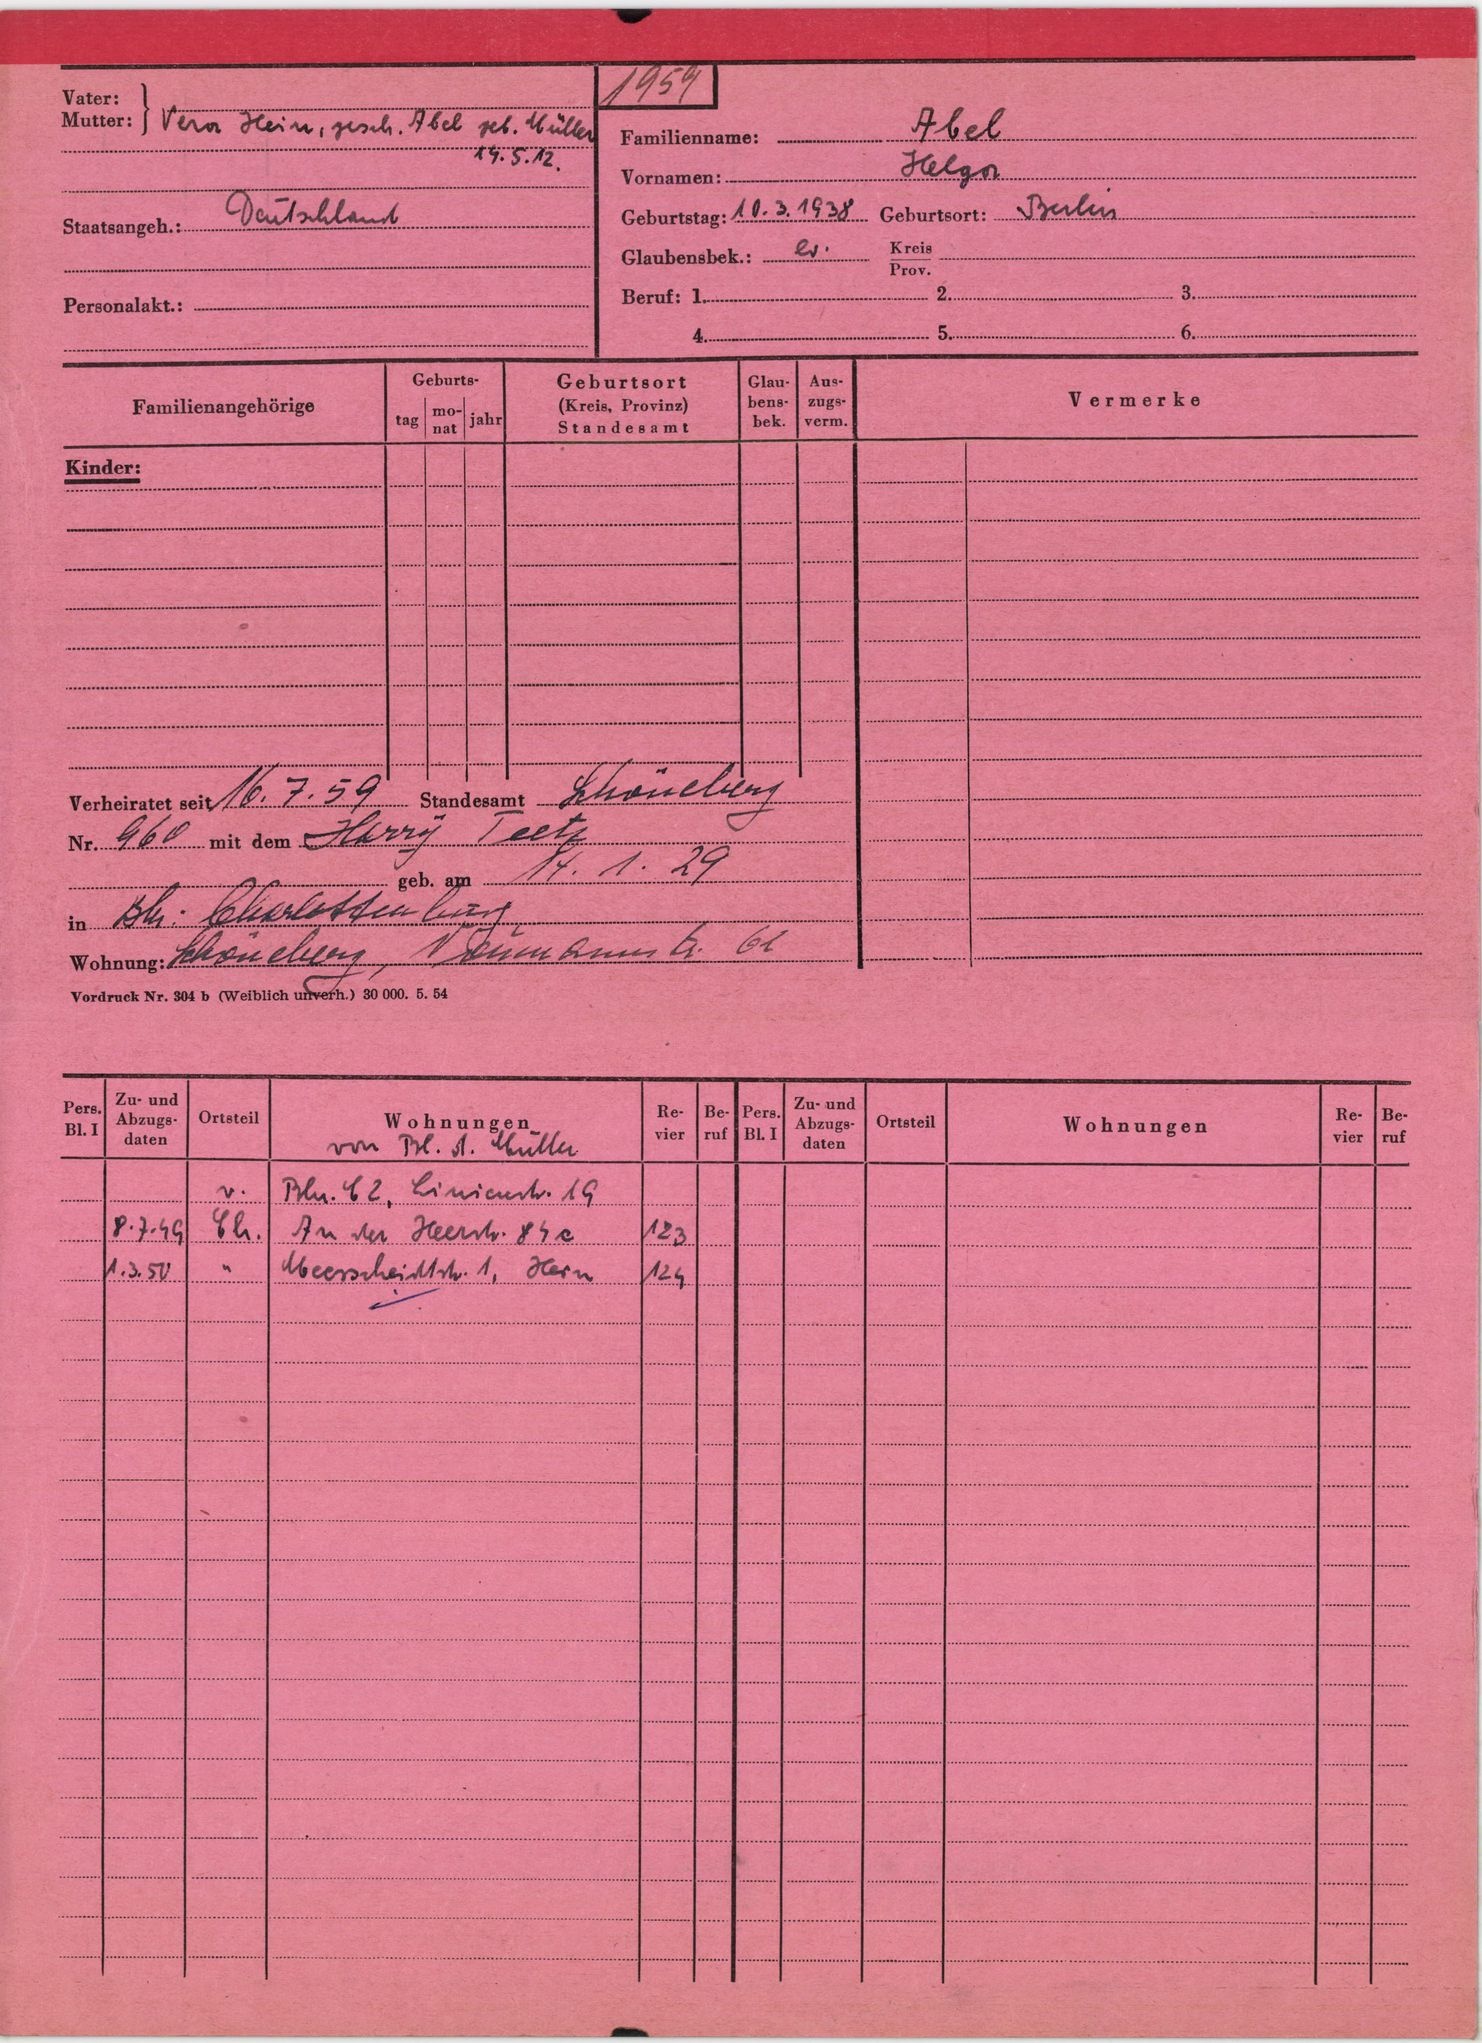
Abel